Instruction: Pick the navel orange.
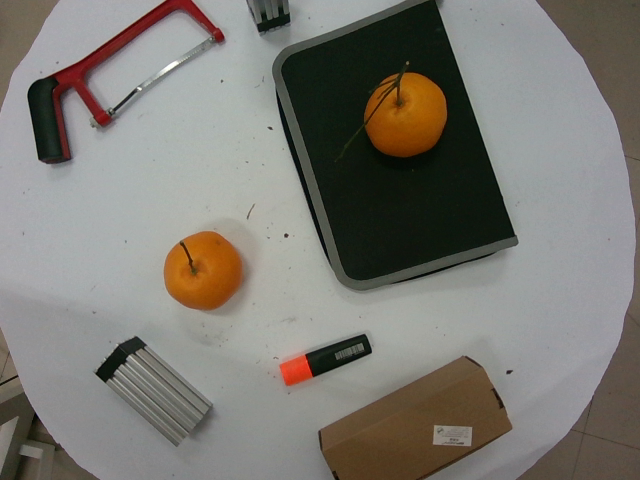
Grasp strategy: vertical